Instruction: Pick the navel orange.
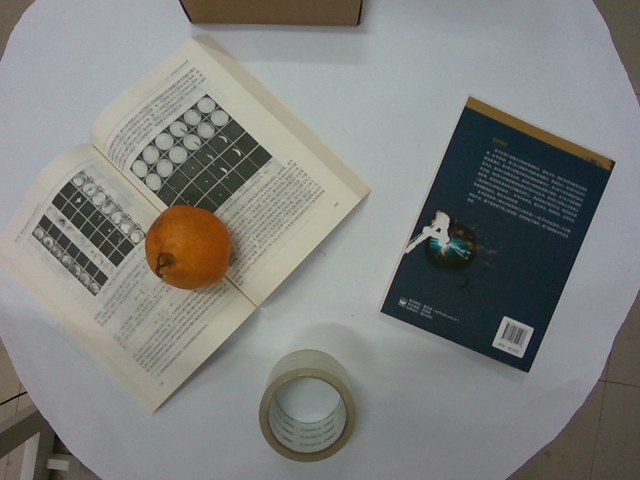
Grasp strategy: vertical